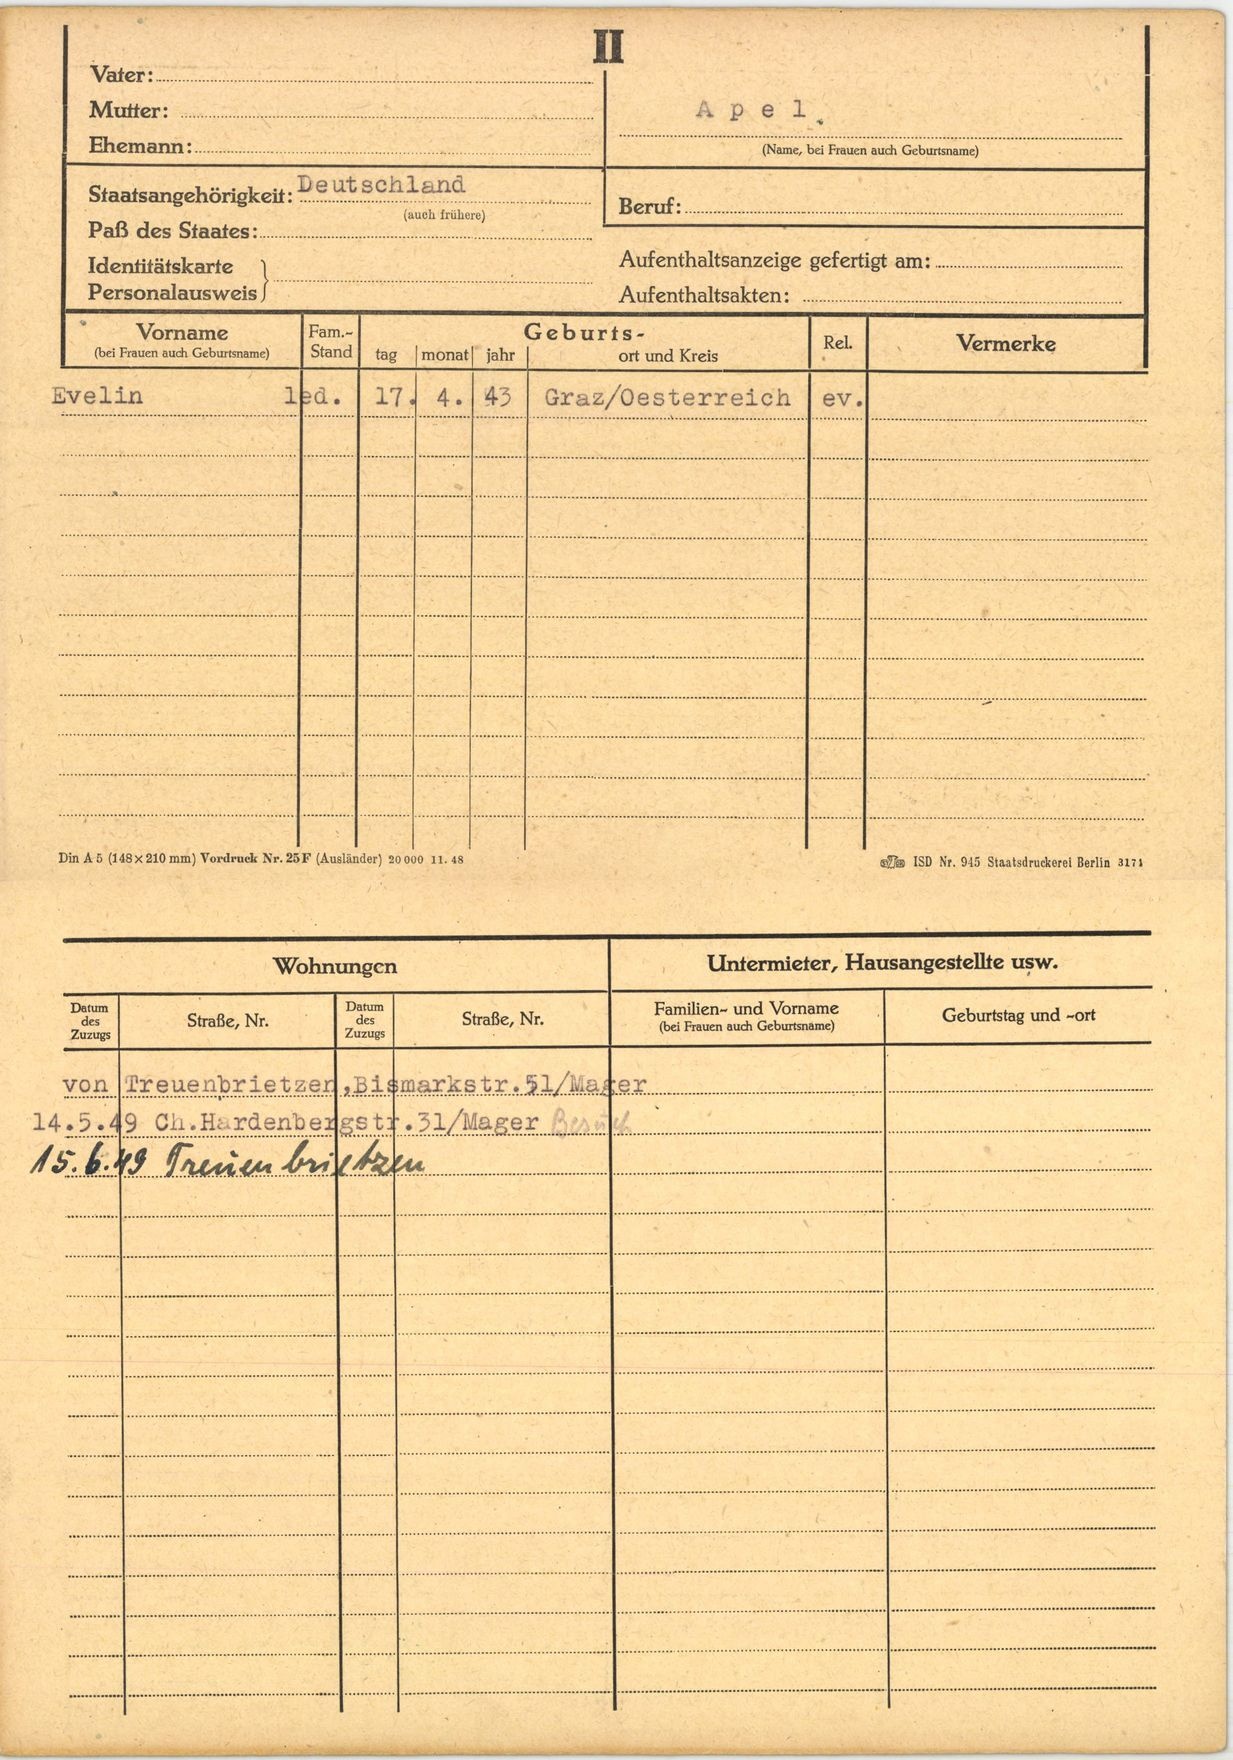
Apel